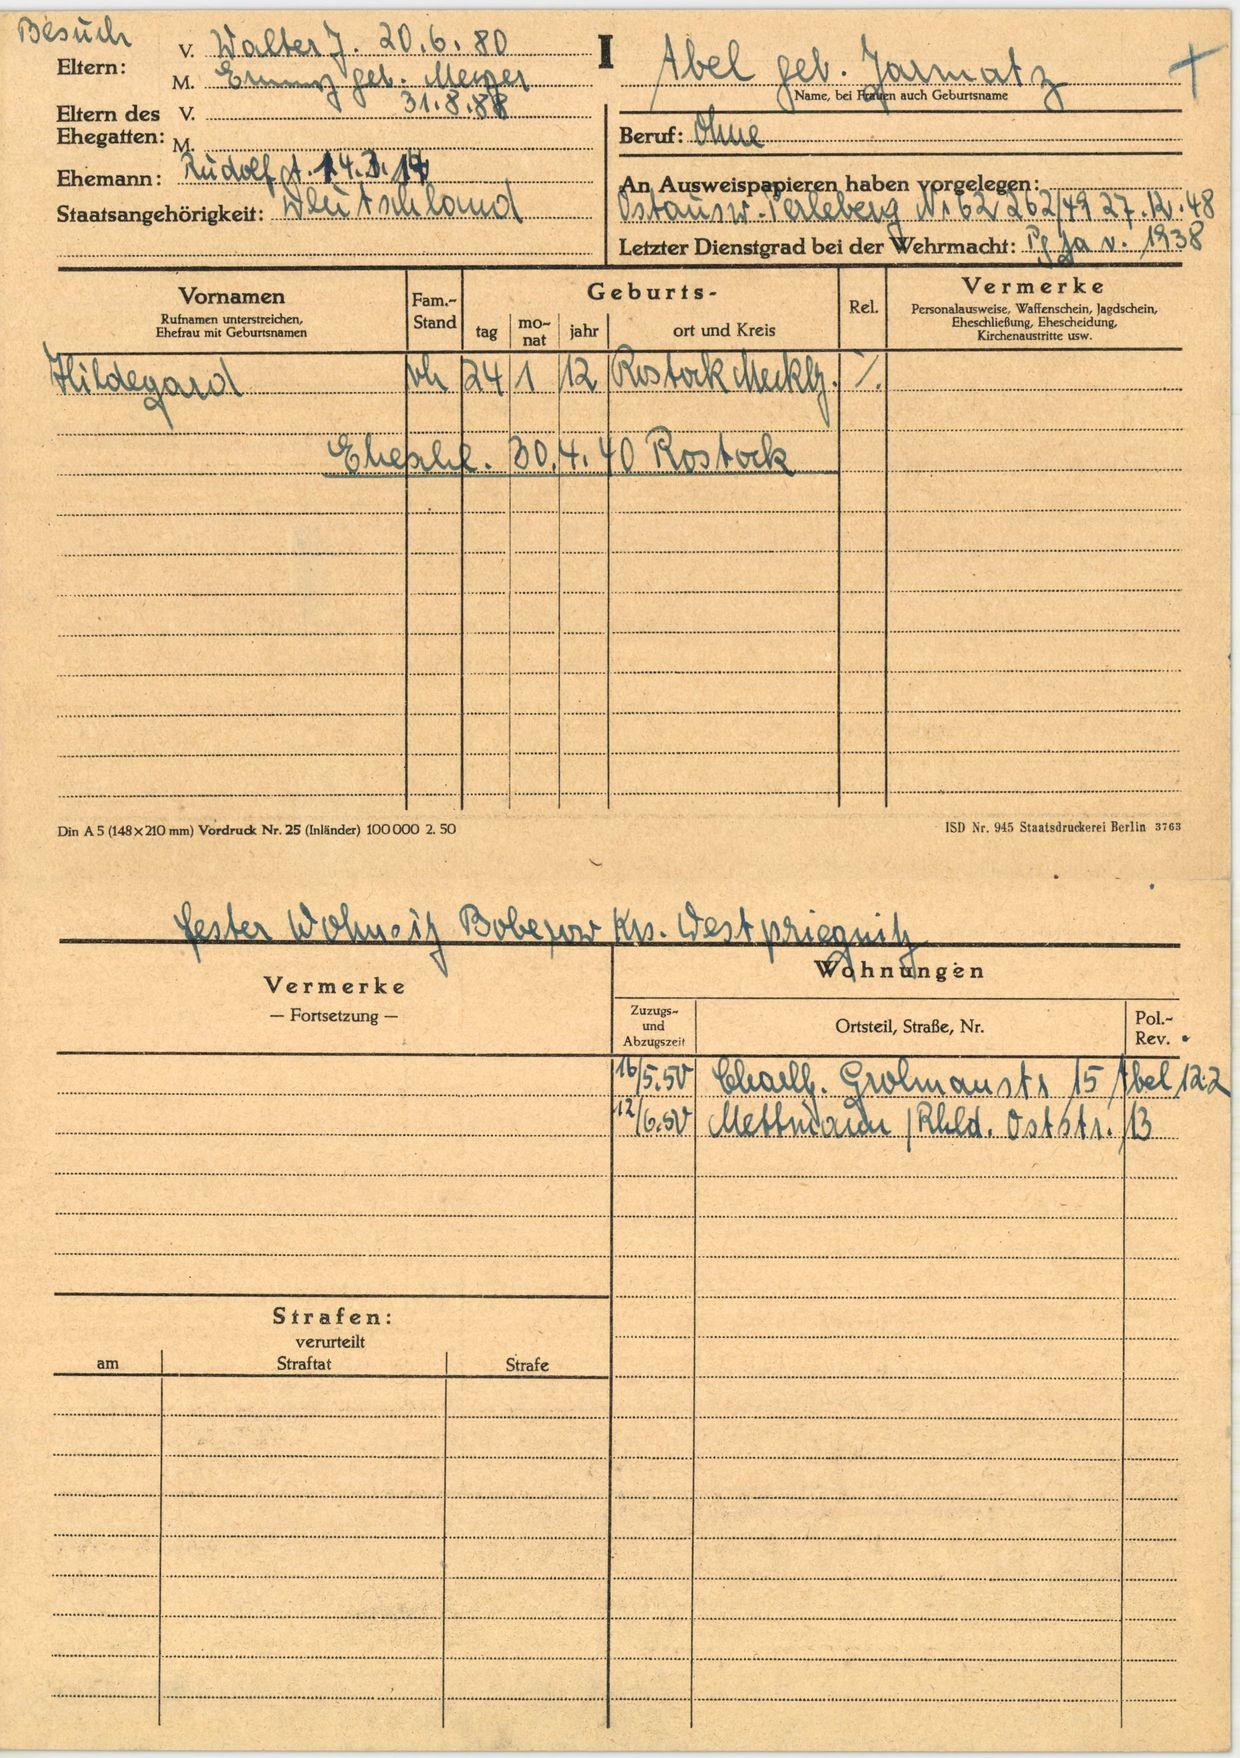
Abel geb. Jannatz